Question: What could the diagnosis suggest?
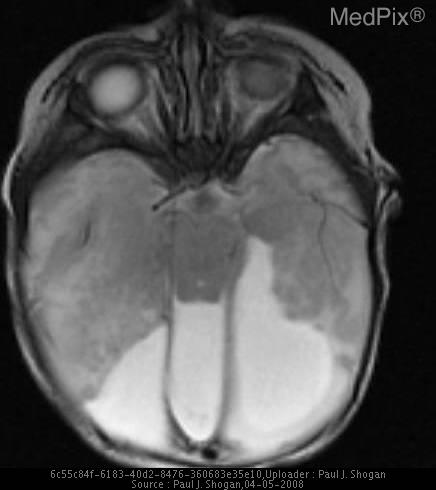
Answer: The possible diagnosis includes Alobar Holoprosencephaly
Semilobar Holoprosencephaly
Lobar Holoprosencephaly
Septooptic Dysplasia
Scizencephaly.